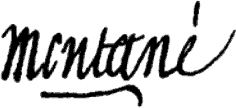
Signature of: jacques bernard marie montané